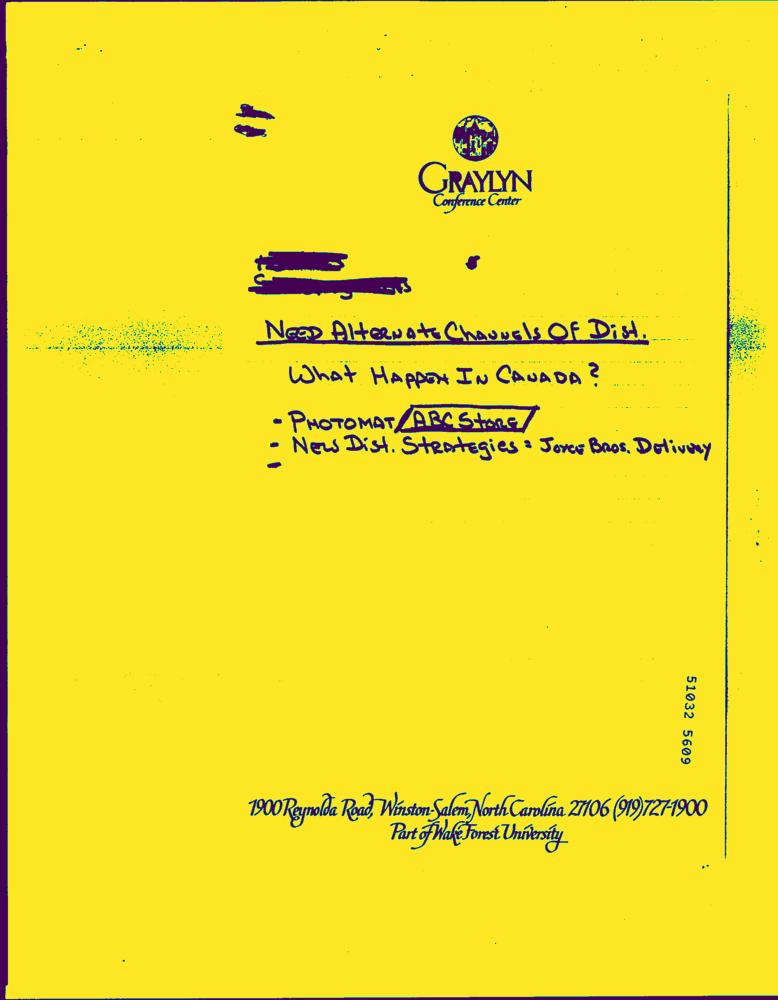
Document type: Hand-Written